Question: What are the imaging findings?
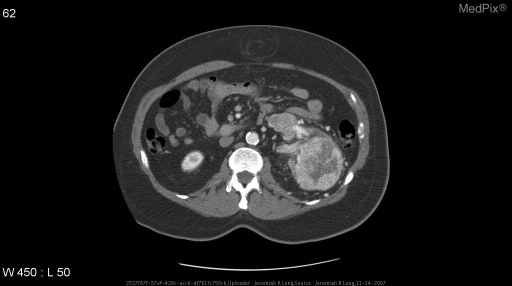
Answer: The imaging shows Axial CT images after intravenous contrast material administration demonstrate an aggressive enhancing heterogenous exophytic mass arising from the upper pole of the left kidney and extending into the left renal vein.  The inferior vena cava remains patent. A small ventral hernia is also noted. Axial CT images after intravenous contrast material administration demonstrate an aggressive enhancing heterogenous exophytic mass arising from the upper pole of the left kidney and extending into the left renal vein.  The inferior vena cava remains patent. A small ventral hernia is also noted..